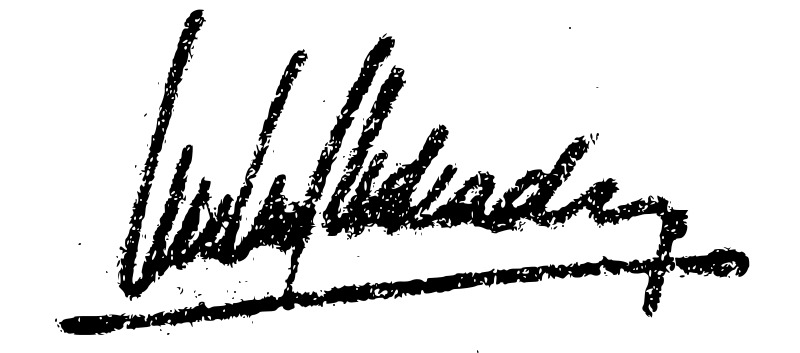
Signature of: martin redrado